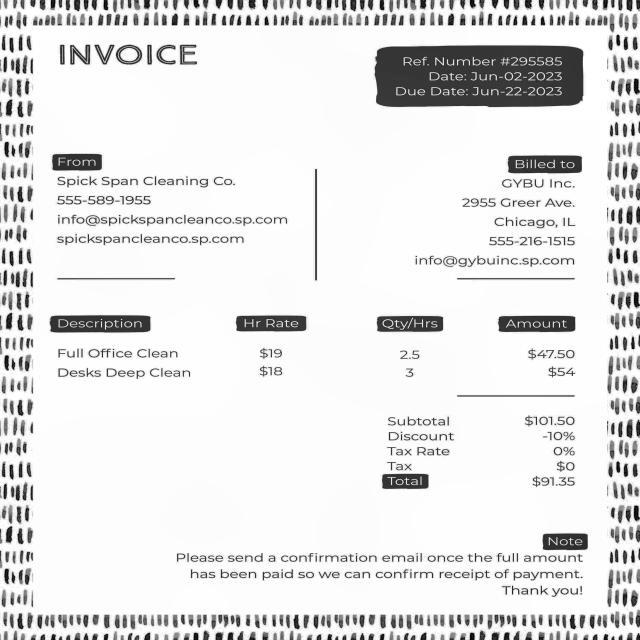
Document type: Invoice